Question: How does the patient history play a role?
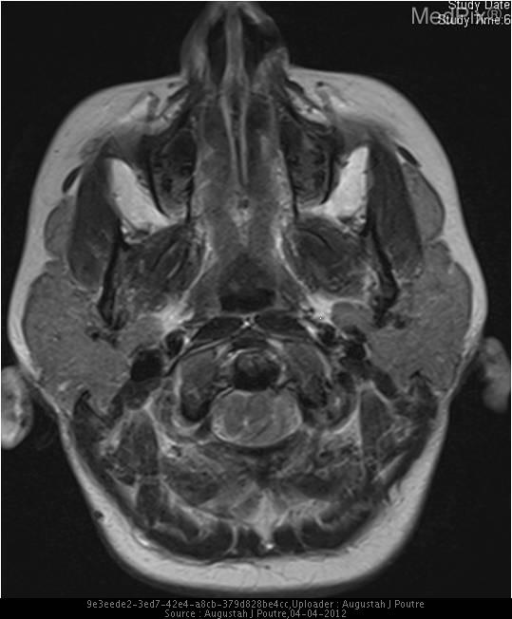
Answer: The patient's history of 21 y/o woman who presented to the ER with gradual onset headache for the past 2 weeks. is key in understanding the case.